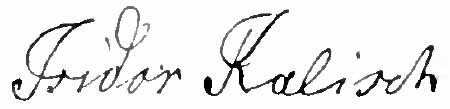
Signature of: isidor kalisch